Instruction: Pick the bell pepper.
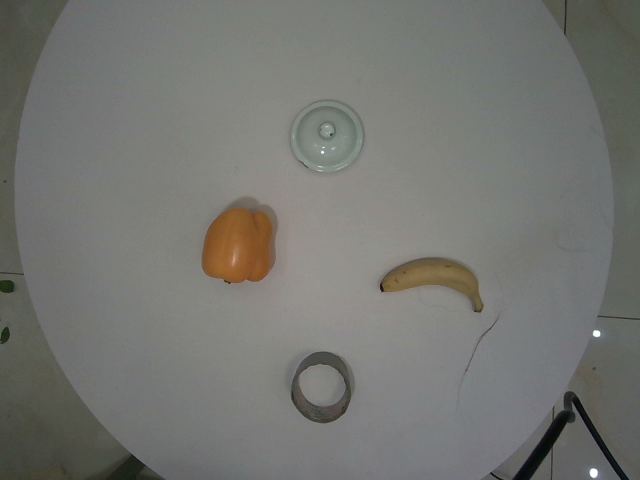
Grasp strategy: vertical